Question: What do the imaging results show?
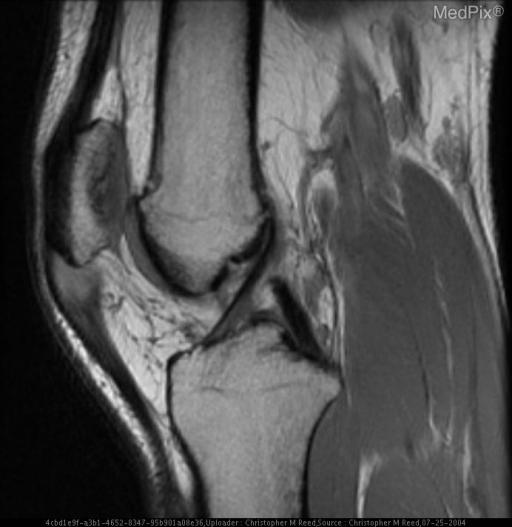
Answer: The imaging shows Increased signal intensity and thickening within the patellar enthesis of the patellar tendon on Proton Density and T2 weighted sequences. Sagittal Proton Density MR Image demonstrates increased signal and thickening of the patellar enthesis of the patellar tendon..